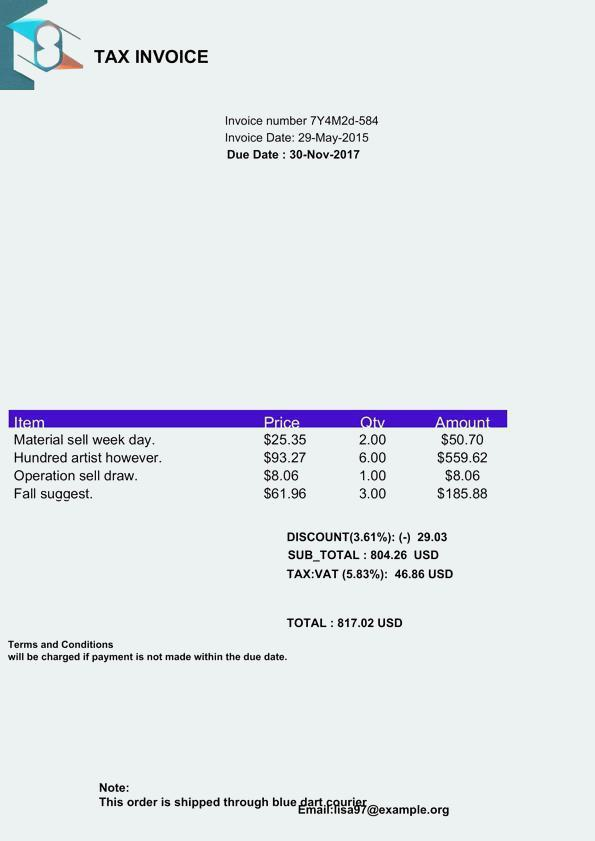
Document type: Invoice